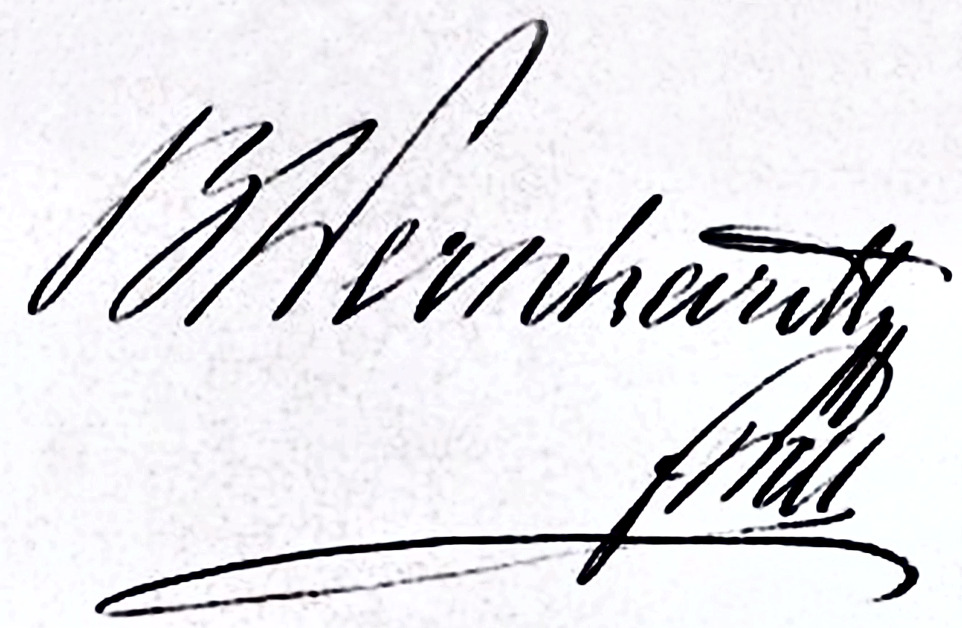
Signature of: stefan von wernhardt